Question: What appears to be the issue?
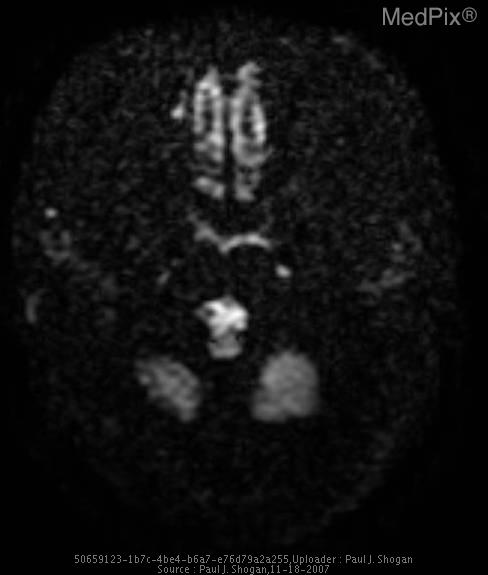
Answer: The findings suggest Noncontrast CT:  The patient is status post right suboccipital craniotomy.  There is a subtle area of hypoattenuation off-midline to the right, anterior and lateral to the pons.

Contrast enhanced CT demonstrates a subtle area of nonenhancing hypoattenuation off-midline to the right, anterior and lateral to the medulla.

MRI:

Sagittal T1-weighted FLAIR demonstrates expansion of the prepontine cistern, and enlargement of the CSF space anterior to the proximal cervical spinal cord and medulla, with displacement of the medulla posteriorly.  This space contains an extra-axial mass, demonstrating heterogeneous signal intensity.

Coronal T2-weighted FLAIR demonstrates heterogeneous signal intensity in the prepontine cistern.

Axial T1 weighted images demonstrates the prepontine cistern extra-axial mass that is near CSF signal intensity with enlargement of the pre-medullary cistern.

Axial T2 weighted images demonstrates the lamellated mass, which is heterogenous in signal intensity posterior to the hypophsial fossa and anterior to the basilar artery.

Axial T1-weighted image with gadolinium demonstrates no significant enhancement of the extra-axial mass.

Axial Diffusion Weighted image demonstrate restricted diffusion.

Sagittal 3D FIESTA demonstrates low signal in the prepontine cistern, and enlargement of the CSF space anterior to the proximal cervical spinal cord and medulla.

Axial 3D FIESTA image demonstrates low signal intensity in the prepontine cistern, medial to cranial nerve V, and adjacent to the right cranial nerve VII and VIII complex.. Axial Diffusion Weighted image demonstrate restricted diffusion anterior to the medulla.. The patient might have a history of 52 yo female with complaint of hearing loss..